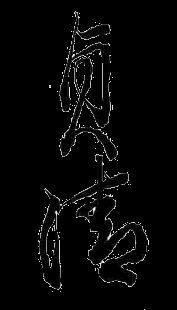
Signature of: fushimi no miya sadakiyo shinnō